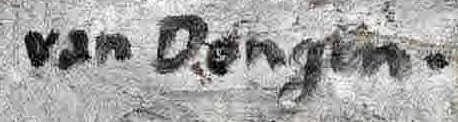
Signature of: kees van dongen